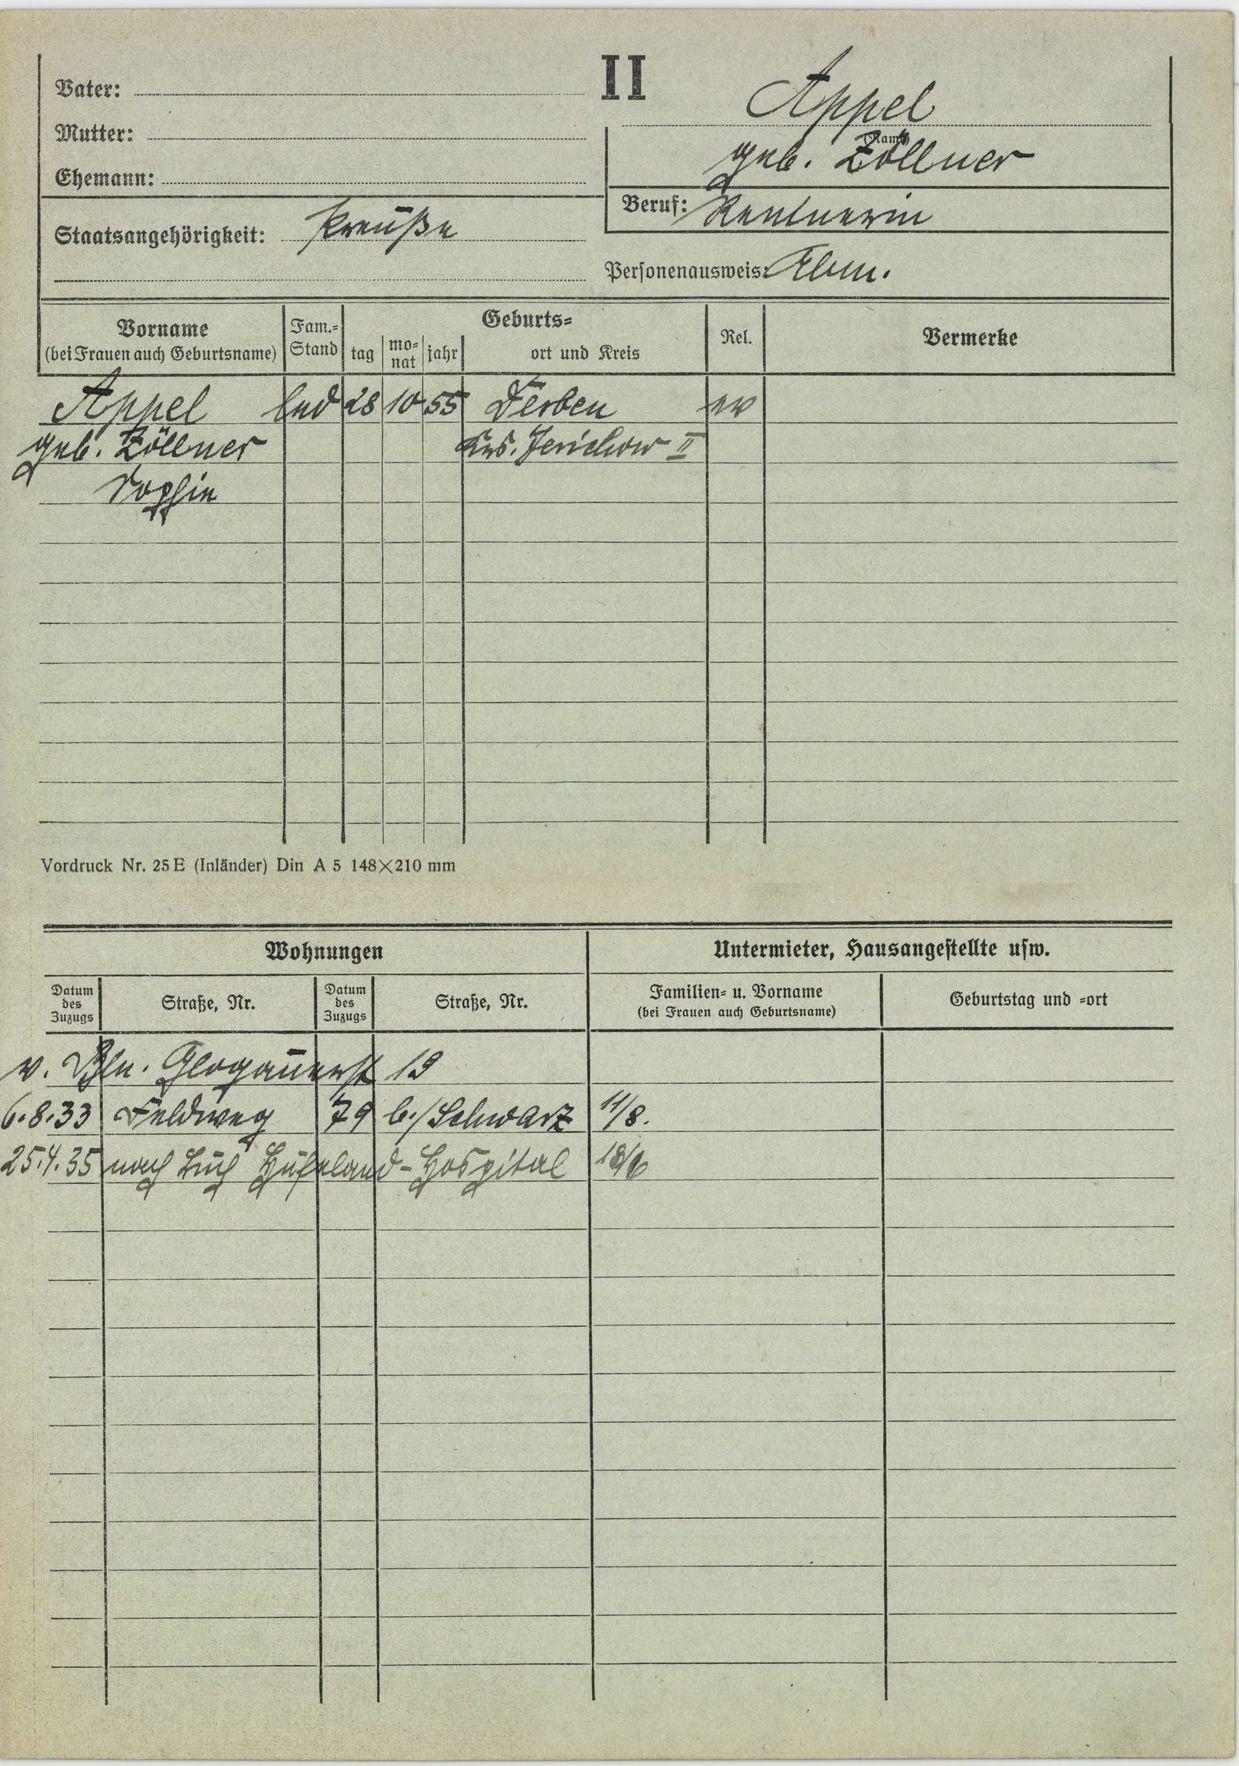
Appel
geb. Zöllner